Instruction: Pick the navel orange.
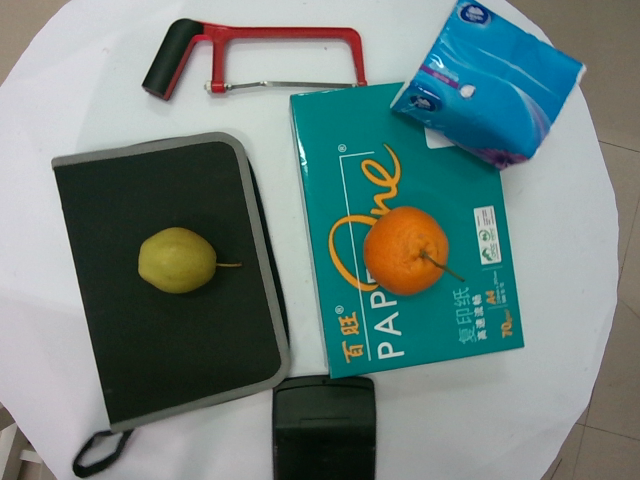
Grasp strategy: vertical